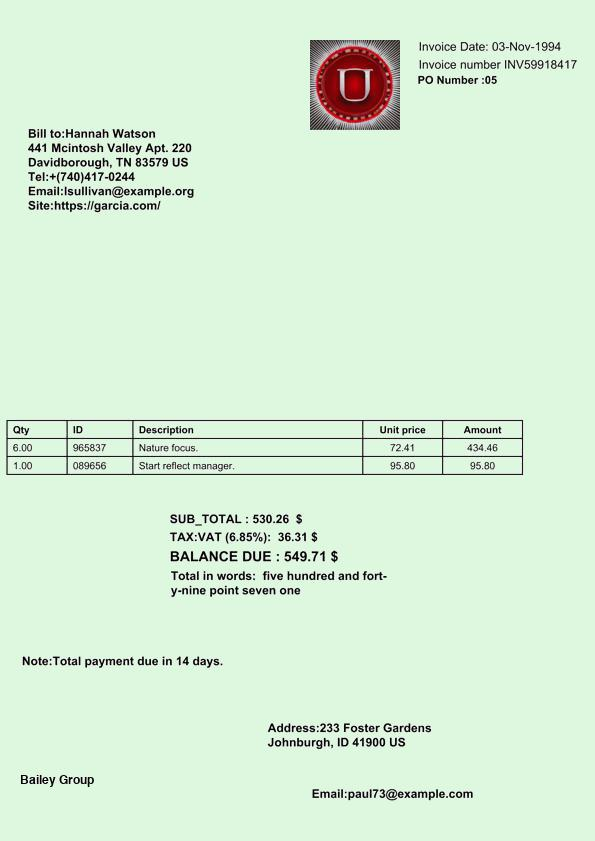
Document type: Invoice